Question: Describe the condition in detail:
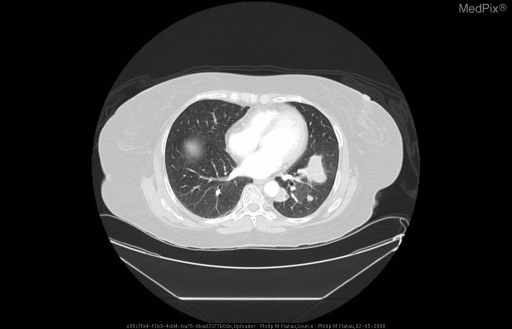
Answer: The disease is discussed as: NOTE:  Please EDIT the CATEGORY and LOCATION - Above

You may use the template below - or [Clear] for a blank page.

Lesions/Condition: Cryptococcal Pneumonia

Cell  of  Origin: Cyptococcal Fungal Spores

WHO  Grade(s): n/a

Synonyms: Pulmonary Cryptococcosis

Associations/Predisposing  Factors: Immunocompromised state

Common  Locations: Lungs, CNS

Demographics: Individuals immunocompromised with T-cell deficiencies, HIV, transplant history, DM2, chronic steroid use

Gross Morphology: Fibrocaseating Granulomata

Histology: Cryptococcus Neoformans v. Grubii via bronchoscopy lavage/culture

Special  Stains: 1) Gomori's methenamine-silver nitrate stain, 2) Mucicarmine Stain – stains capsule

Gross  Appearance: n/a

Radiology: Multiple well defined pulmonary nodules

Prognosis  and  Treatment: Good for immunocompetent patients as described in this case. Treatment consists of oral antifungal therapy (Flucanozole) for 6months.